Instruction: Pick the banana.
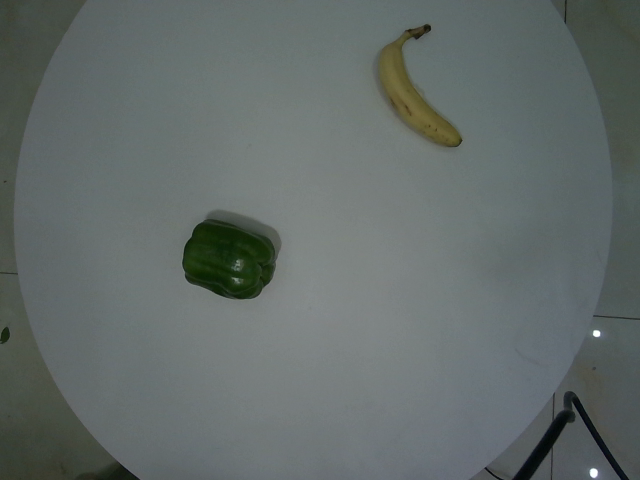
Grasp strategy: vertical